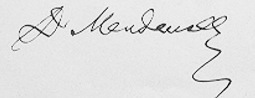
Signature of: dmitri mendeleev